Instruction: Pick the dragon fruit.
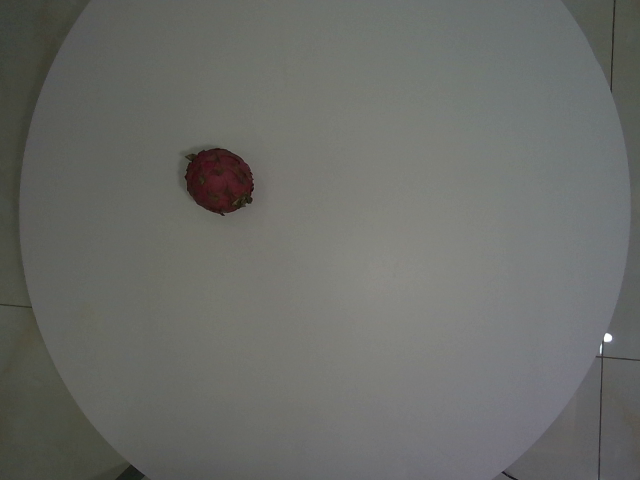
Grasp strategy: vertical